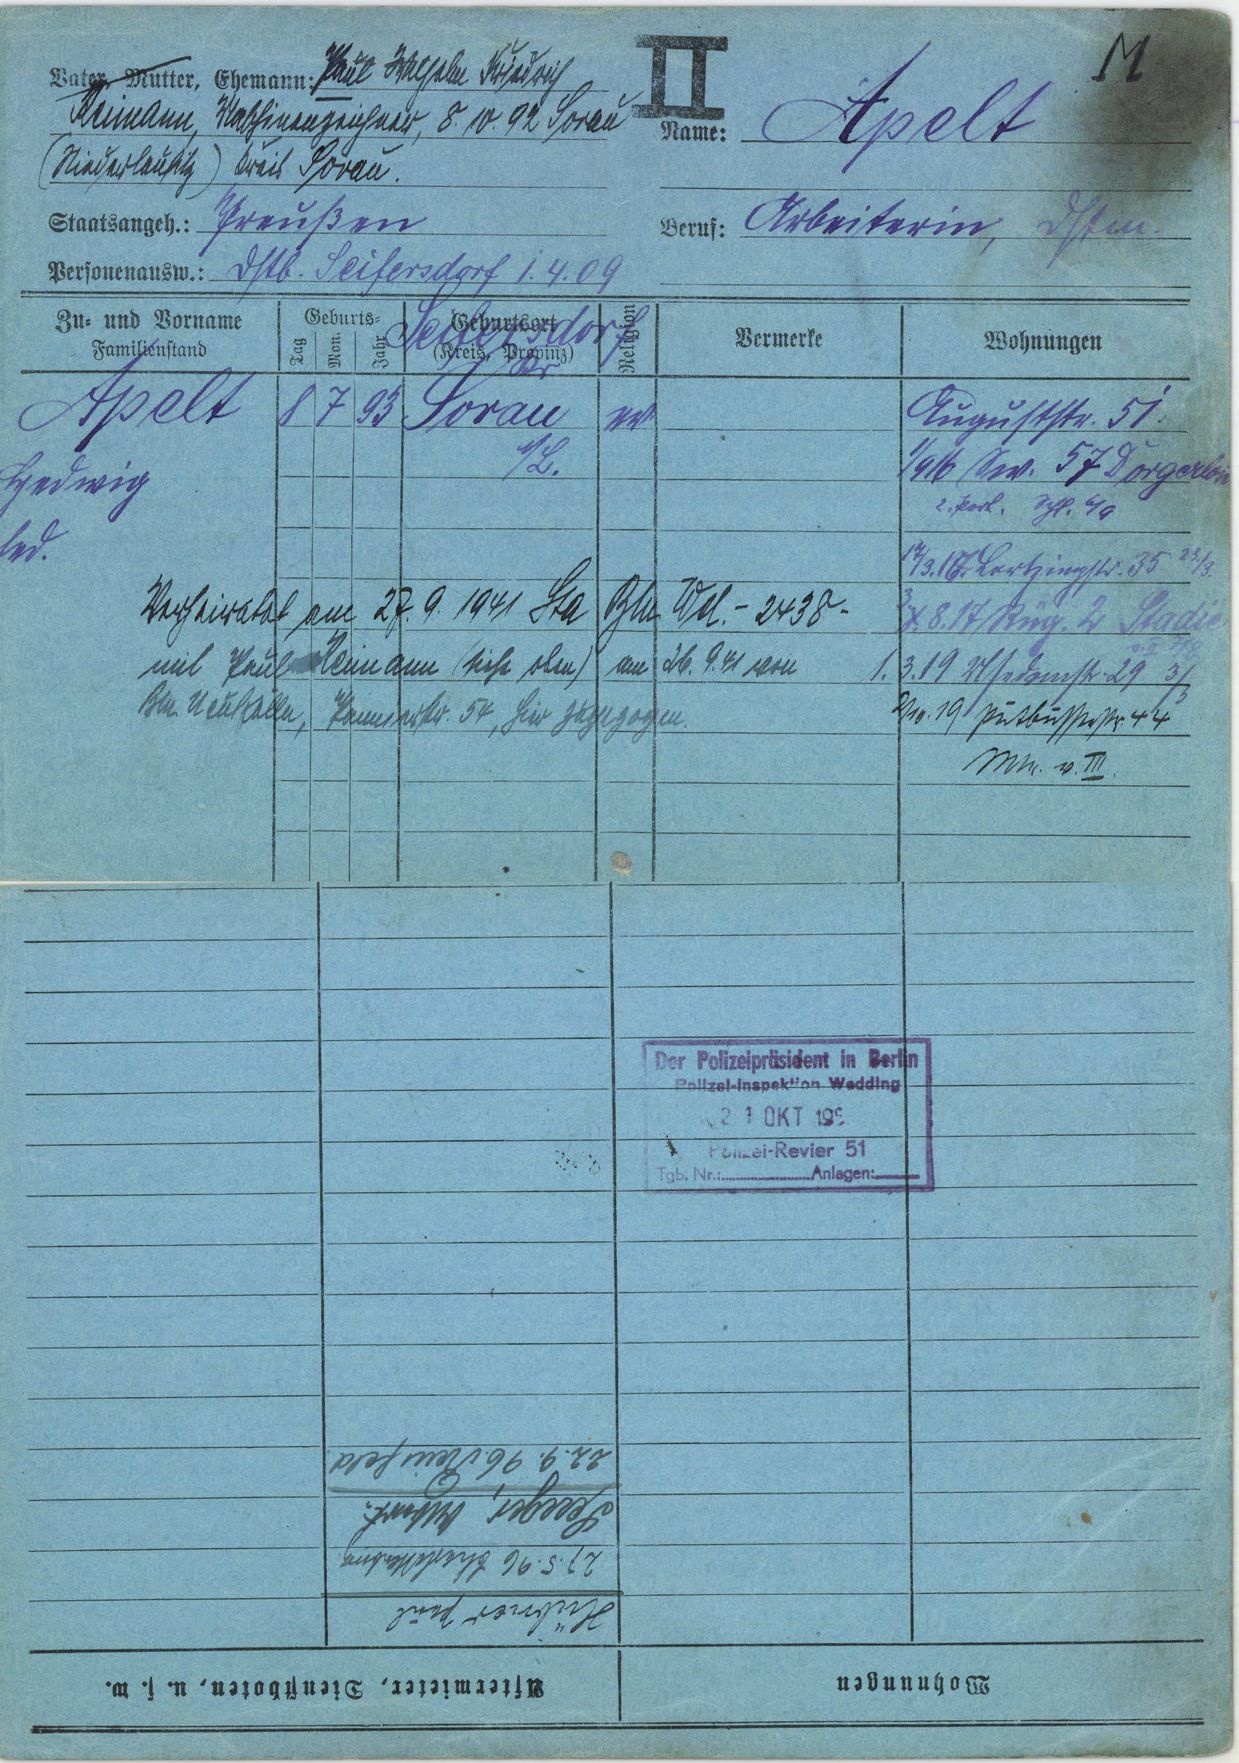
Apelt